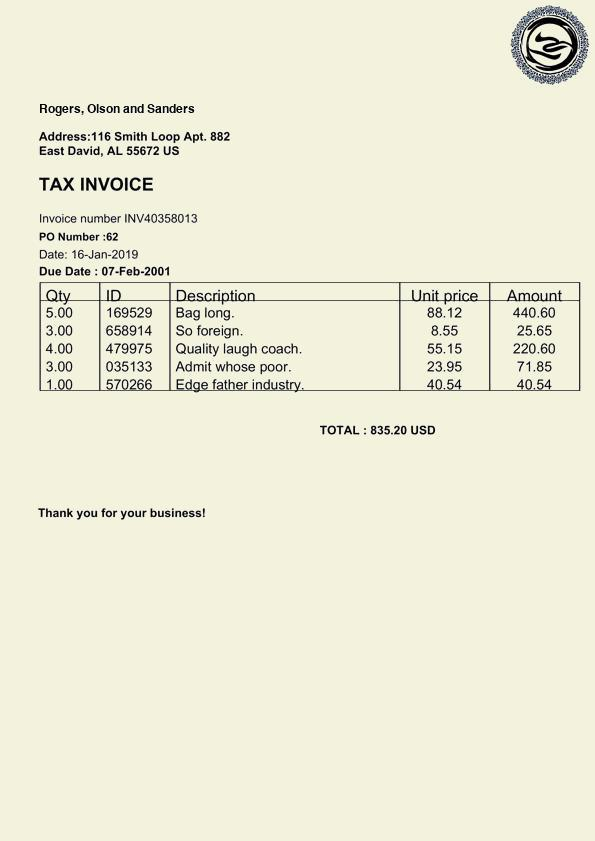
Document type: Invoice